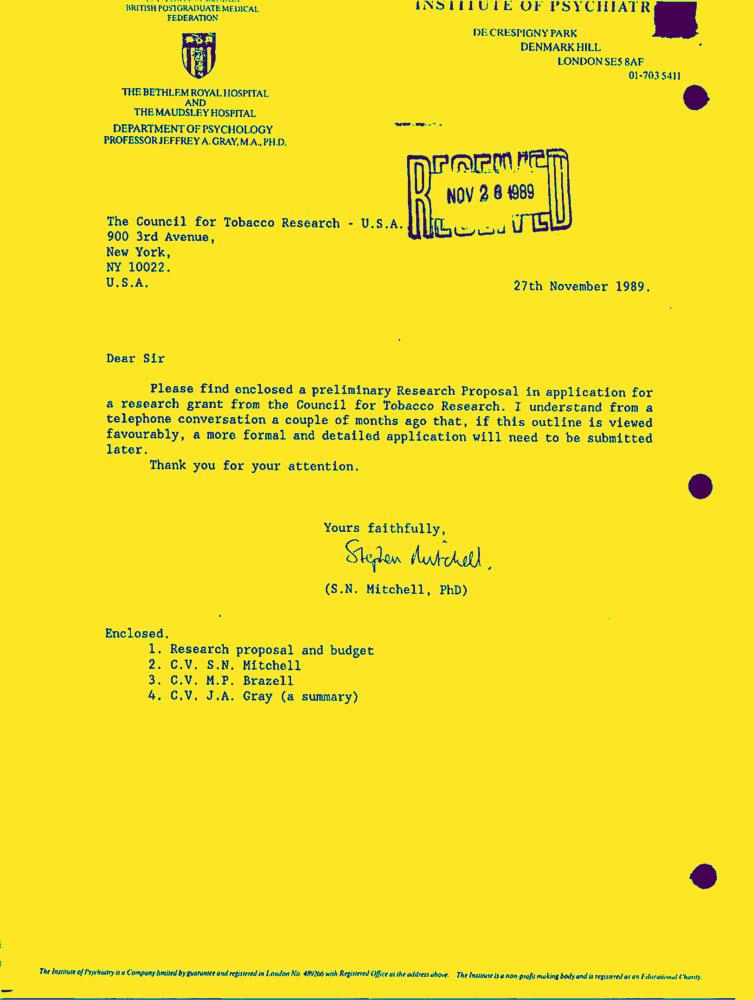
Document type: Letter-Doc